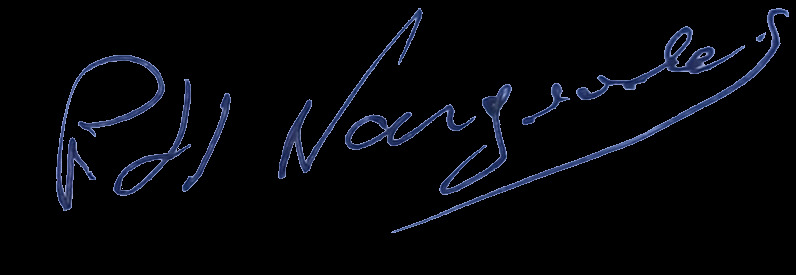
Signature of: paul henri nargeolet